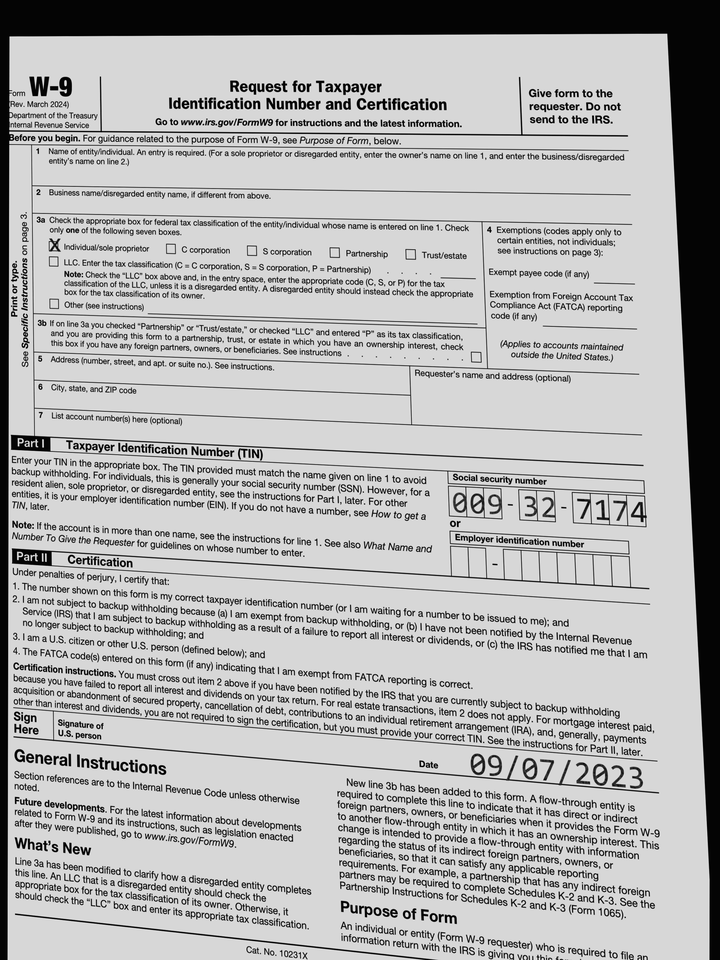
cbx: yes
ssn: 009327174
sdt: 09/07/2023